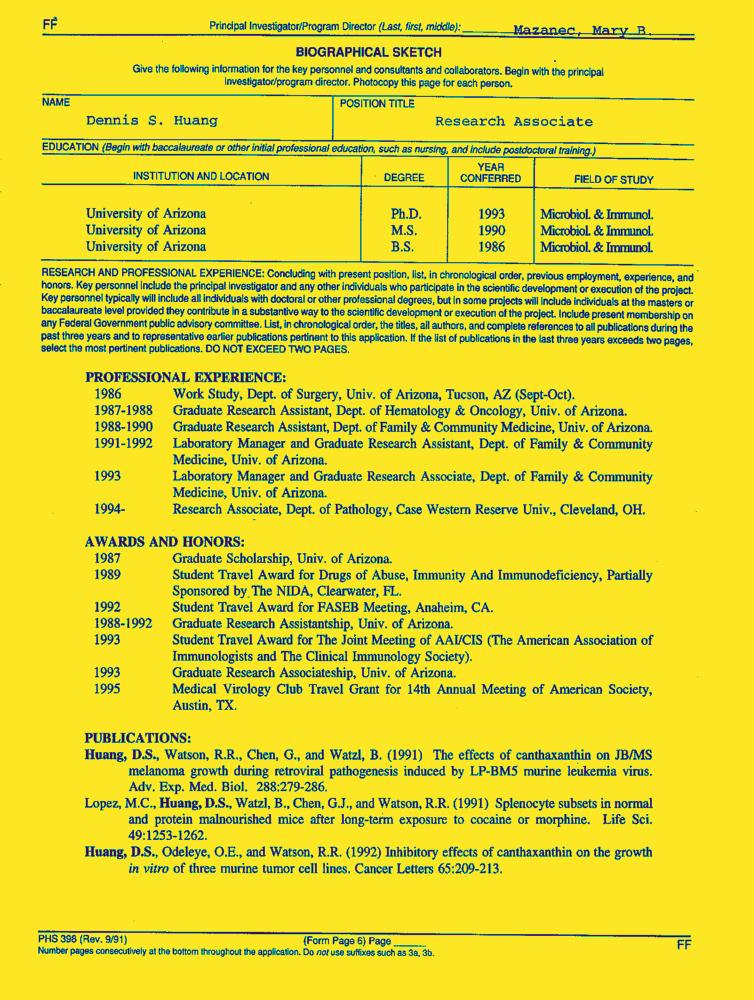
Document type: Resume-Doc